Question: Describe the condition in detail:
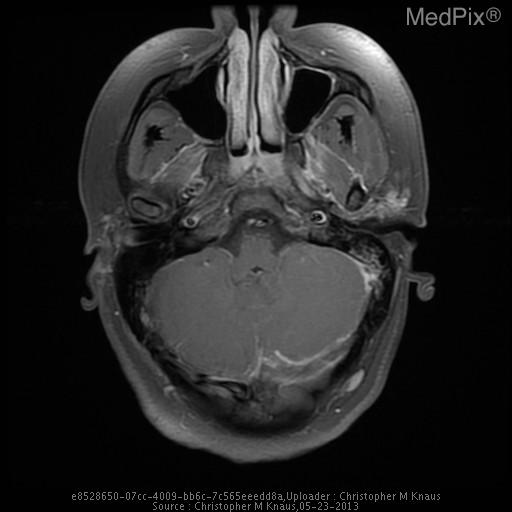
Answer: The disease is discussed as: Venous sinus thrombosis is caused by thrombus formation in the dural venous sinuses or cerebral veins.  It is an uncommon disorder (2-7 per million) which can have serious complications.  Causal factors include local (regional infection, trauma, neoplasm) and systemic (dehydration, hypercoagulable states, pregnancy, oral contraceptives).  Clinical presentation includes headache, neurologic deficits or seizures.  The superior sagittal sinus is most commonly affected, followed by the transverse and sigmoid sinuses.  Complications include venous infarcts, intracerebral hemorrhage and intracranial hypertension.

On noncontrast CT, the thombosed sinus is usually hyperdense.  This is nonspecific as dehydrated patients, adjacent subdural or subarachnoid hemorrhage or elevated hematocrit can cause increased sinus attenuation.  On contrast enhanced CT, the empty delta sign is a central defect from thrombus surrounded by contrast enhanced blood.  On MRI, absence of a flow void or abnormal signal within the sinus is seen.

MR venography with two-dimensional time-of-flight is used due to high sensitivity for slow flow compared to 3D TOF.  Contrast enhanced MRV improves visualization of small vessels.  CT venography is a rapid and accurate method for evaluating the venous sinuses.  Disadvantages include ionizing radiation exposure and need for iodinated contrast material.